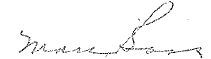
Signature of: marcellus boss